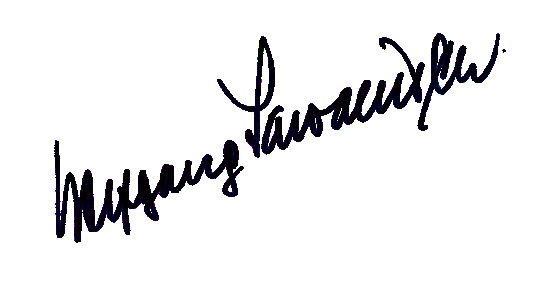
Signature of: wolfgang sawallisch